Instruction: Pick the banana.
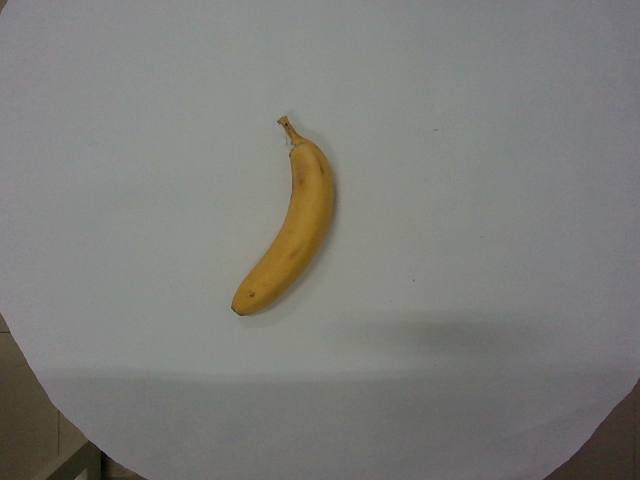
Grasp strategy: vertical